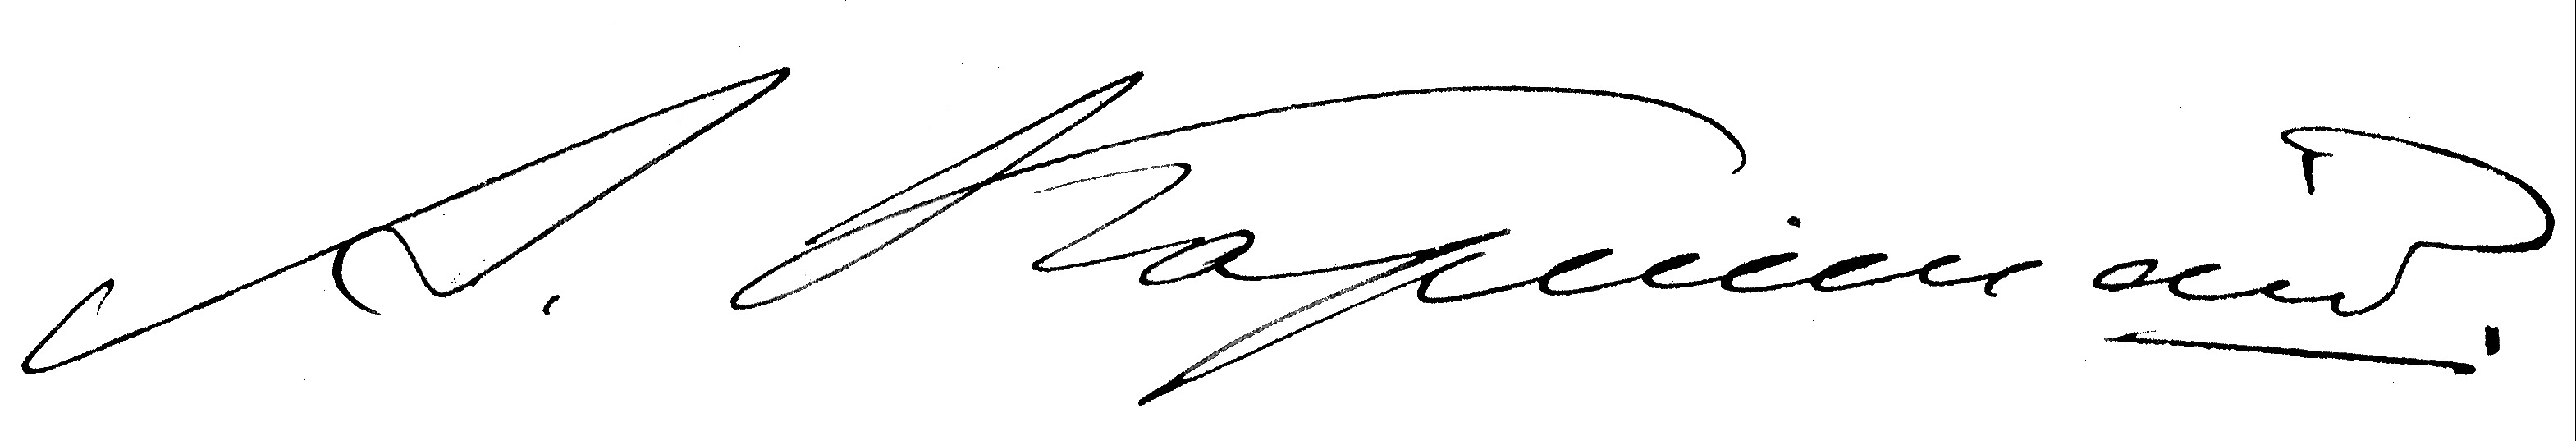
Signature of: alexander karpinsky